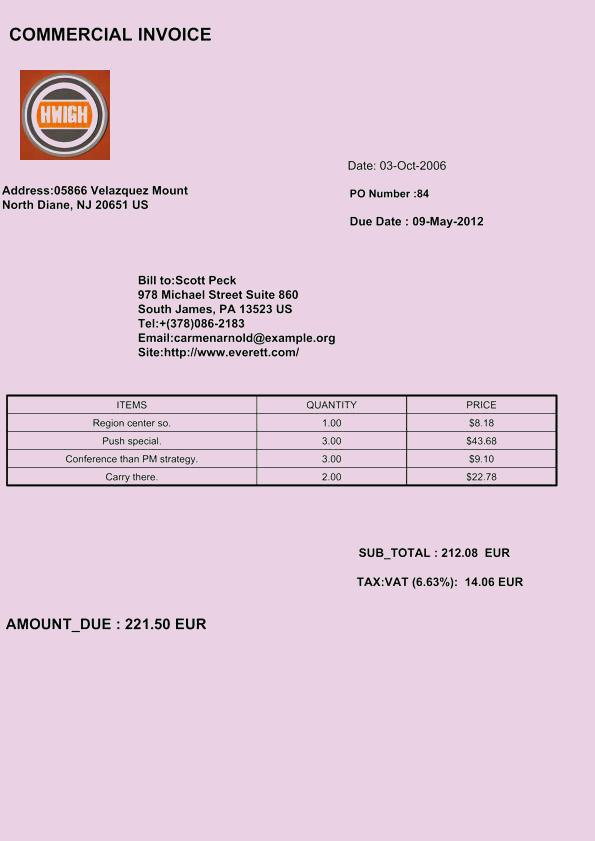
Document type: Invoice